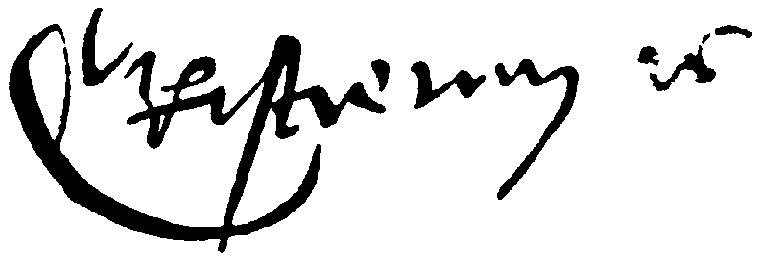
Signature of: christian ii of denmark